Question: In what way does the history help explain the case?
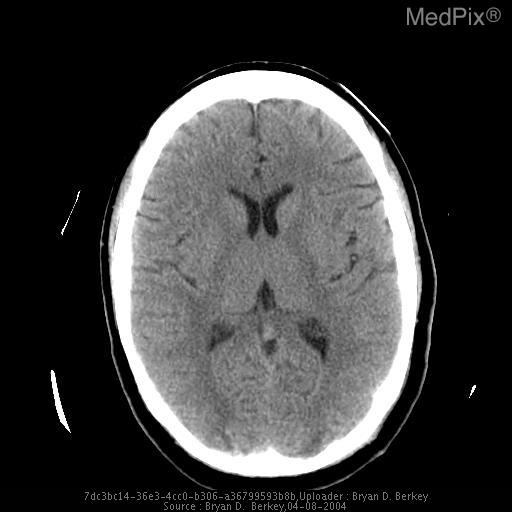
Answer: The patient's history of 22 year-old female presents to ER with seizure and mental status changes is key in understanding the case.